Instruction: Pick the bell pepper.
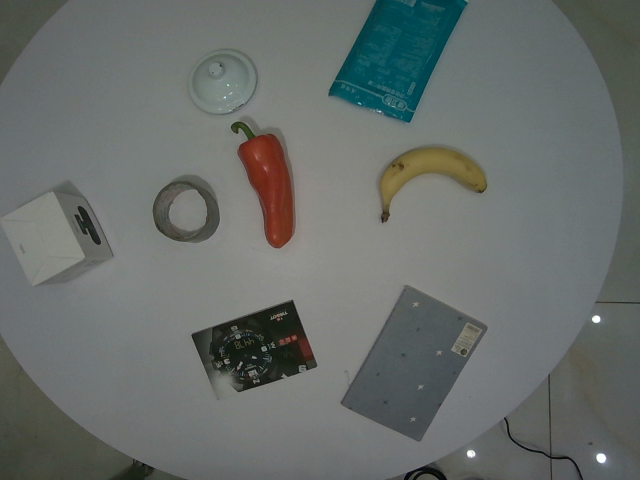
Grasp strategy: vertical